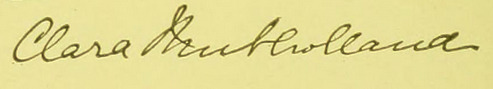
Signature of: clara mulholland